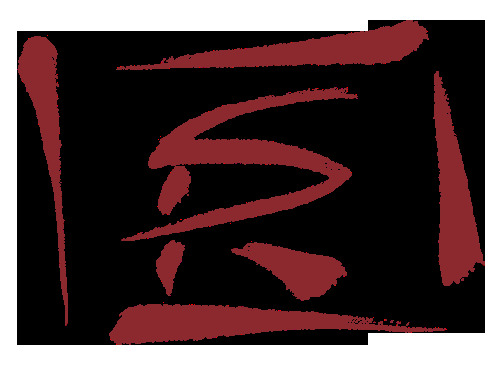
Signature of: shirow di rosso